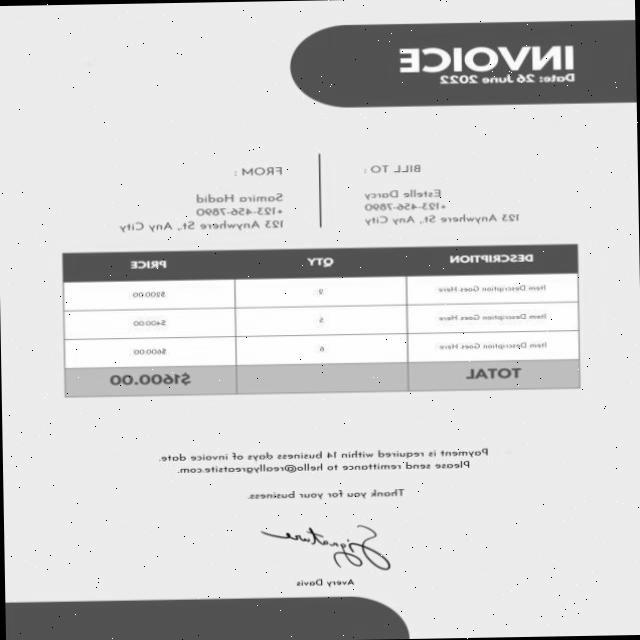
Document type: Invoice